Question: What type of tax is indicated in the document, personal property or real estate?
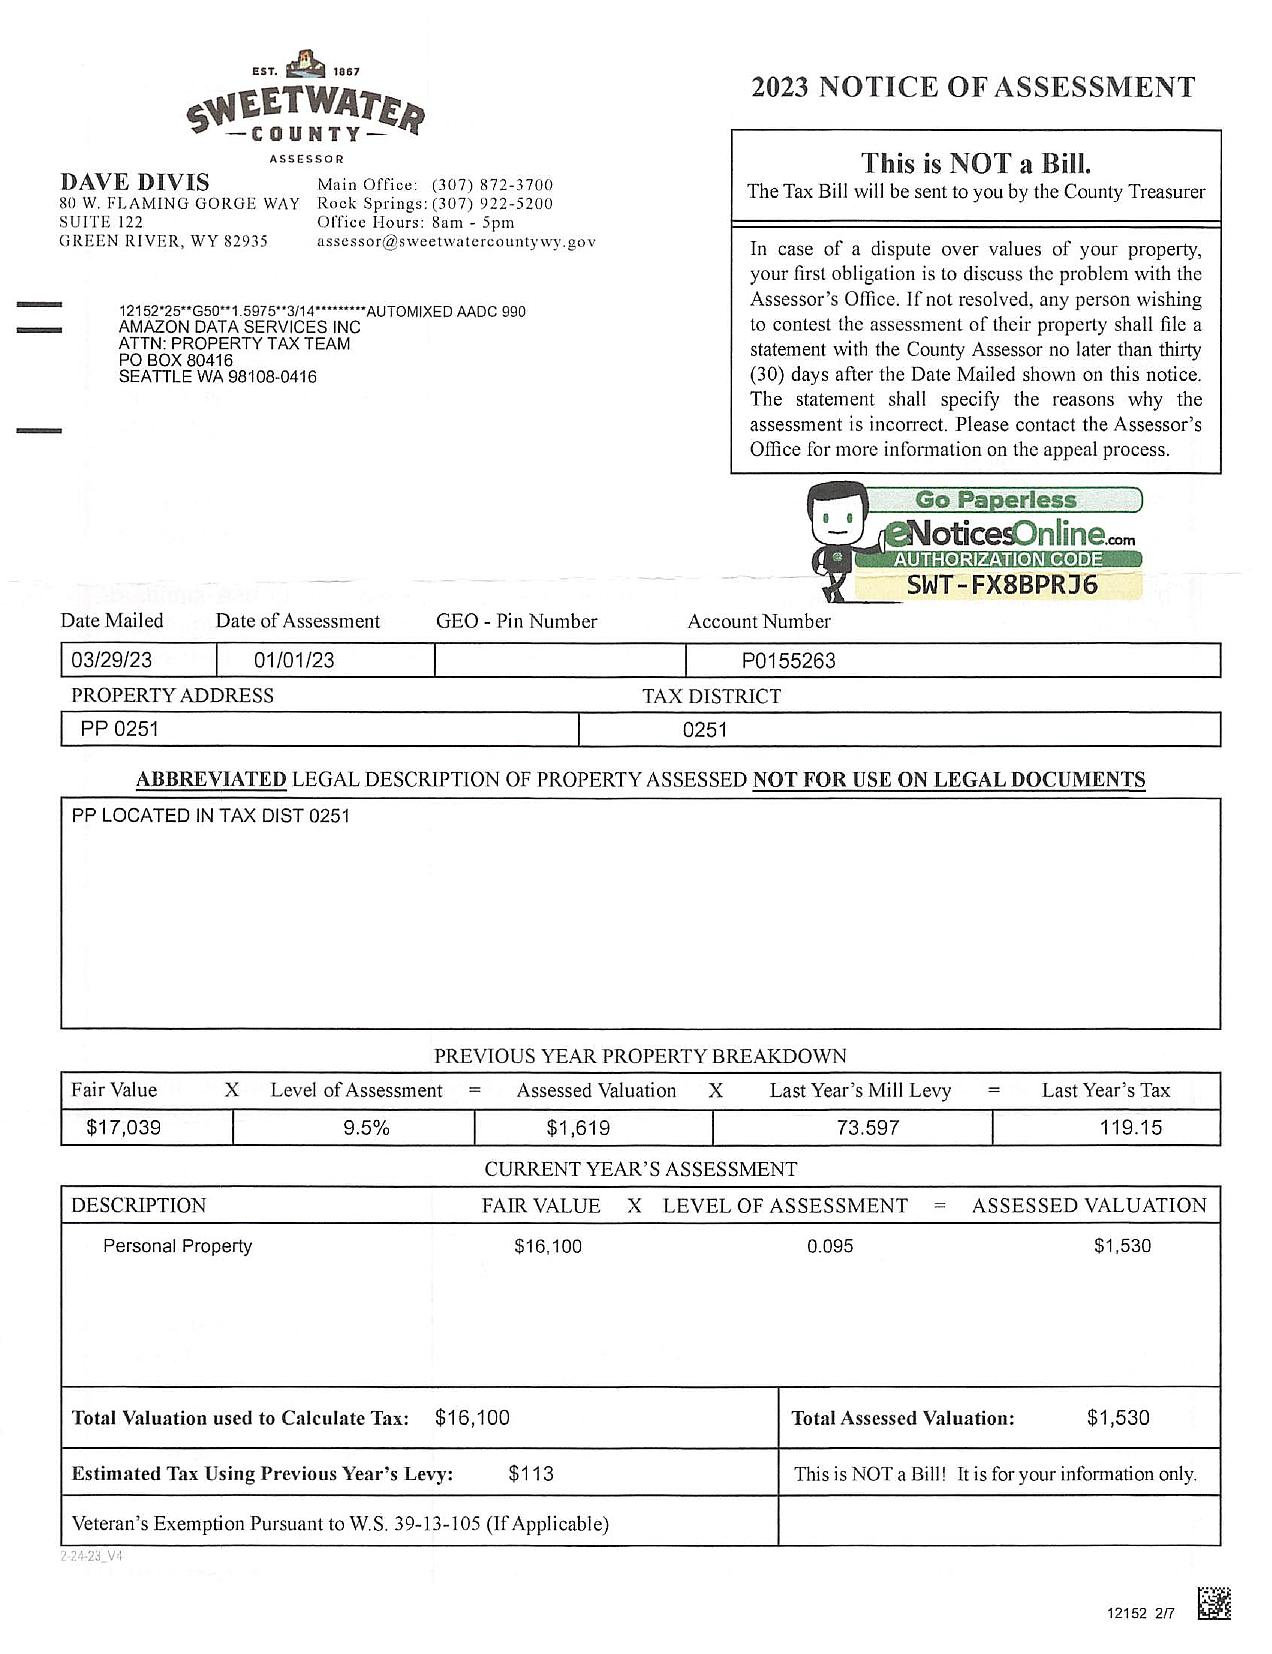
Answer: "Personal Property"